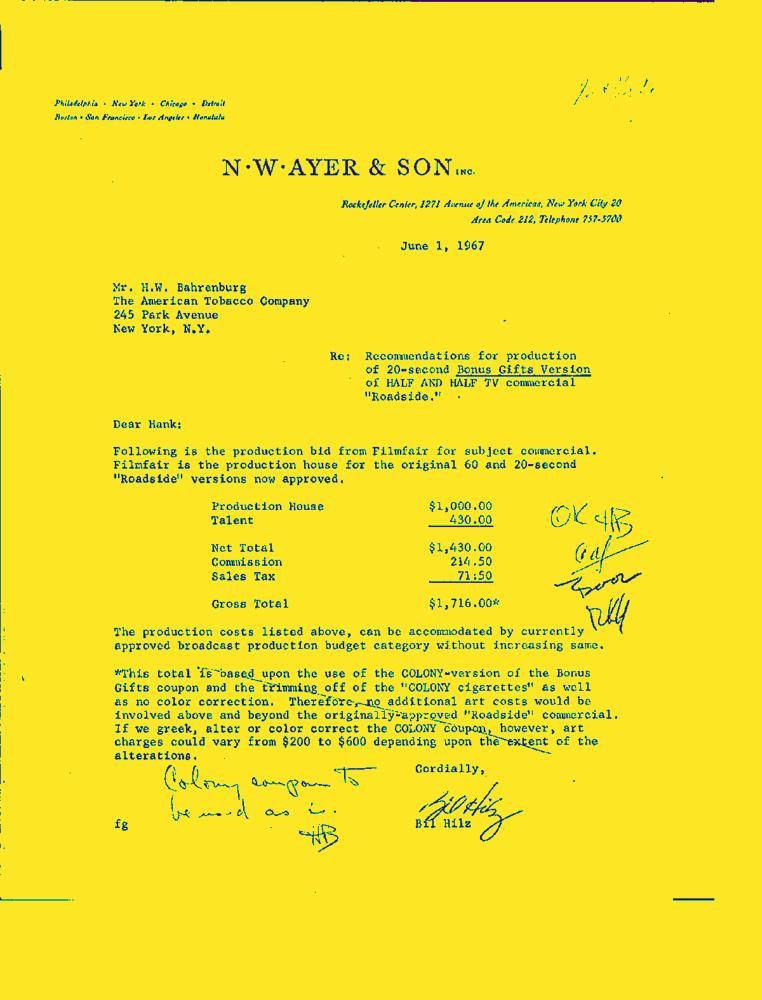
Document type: Letter-Doc